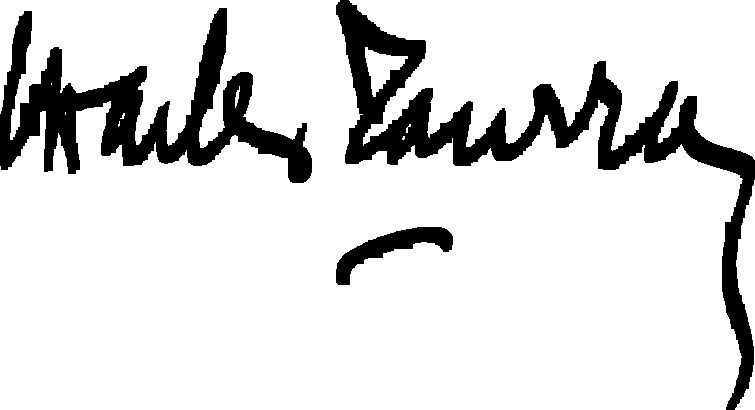
Signature of: charles maurras